Question: What was observed in the imaging?
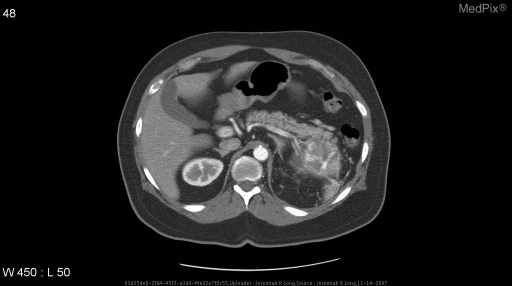
Answer: The imaging shows Axial CT images after intravenous contrast material administration demonstrate an aggressive enhancing heterogenous exophytic mass arising from the upper pole of the left kidney and extending into the left renal vein.  The inferior vena cava remains patent. A small ventral hernia is also noted. Axial CT images after intravenous contrast material administration demonstrate an aggressive enhancing heterogenous exophytic mass arising from the upper pole of the left kidney and extending into the left renal vein.  The inferior vena cava remains patent. A small ventral hernia is also noted..